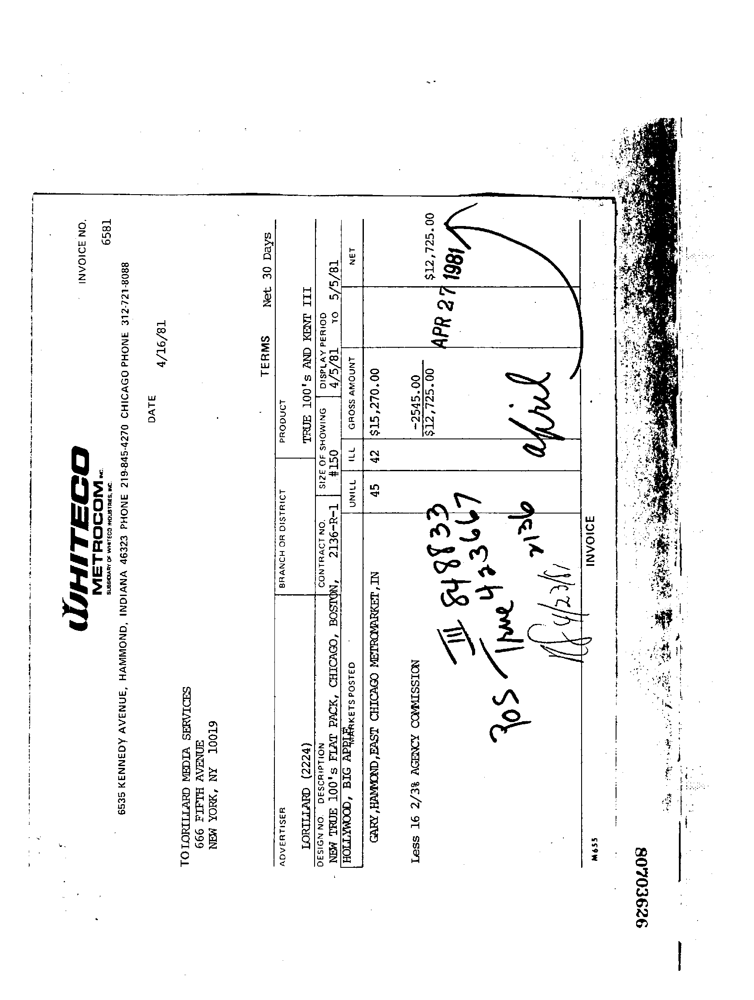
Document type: Invoice